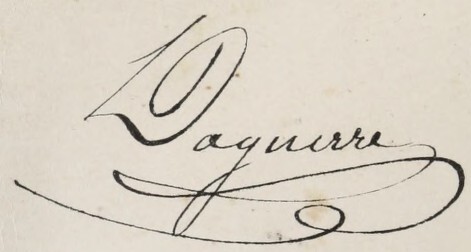
Signature of: louis daguerre